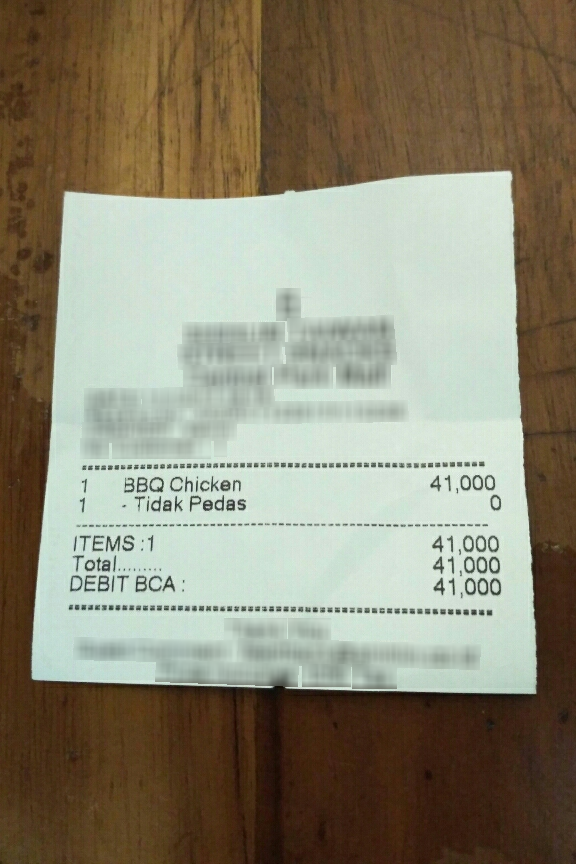
Number of items: 6
Subtotal: 41,000
Total: 41,000
OCR text regions:
text: 1
text: BBQ Chicken
text: 41,000
text: 1
text: Tidak Pedas
text: 0
text: Total.
text: 41,000
text: DEBIT
text: BCA:
text: 41,000
text: ITEMS:
text: 1
text: 41,000